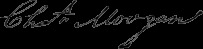
Signature of: charles hale morgan